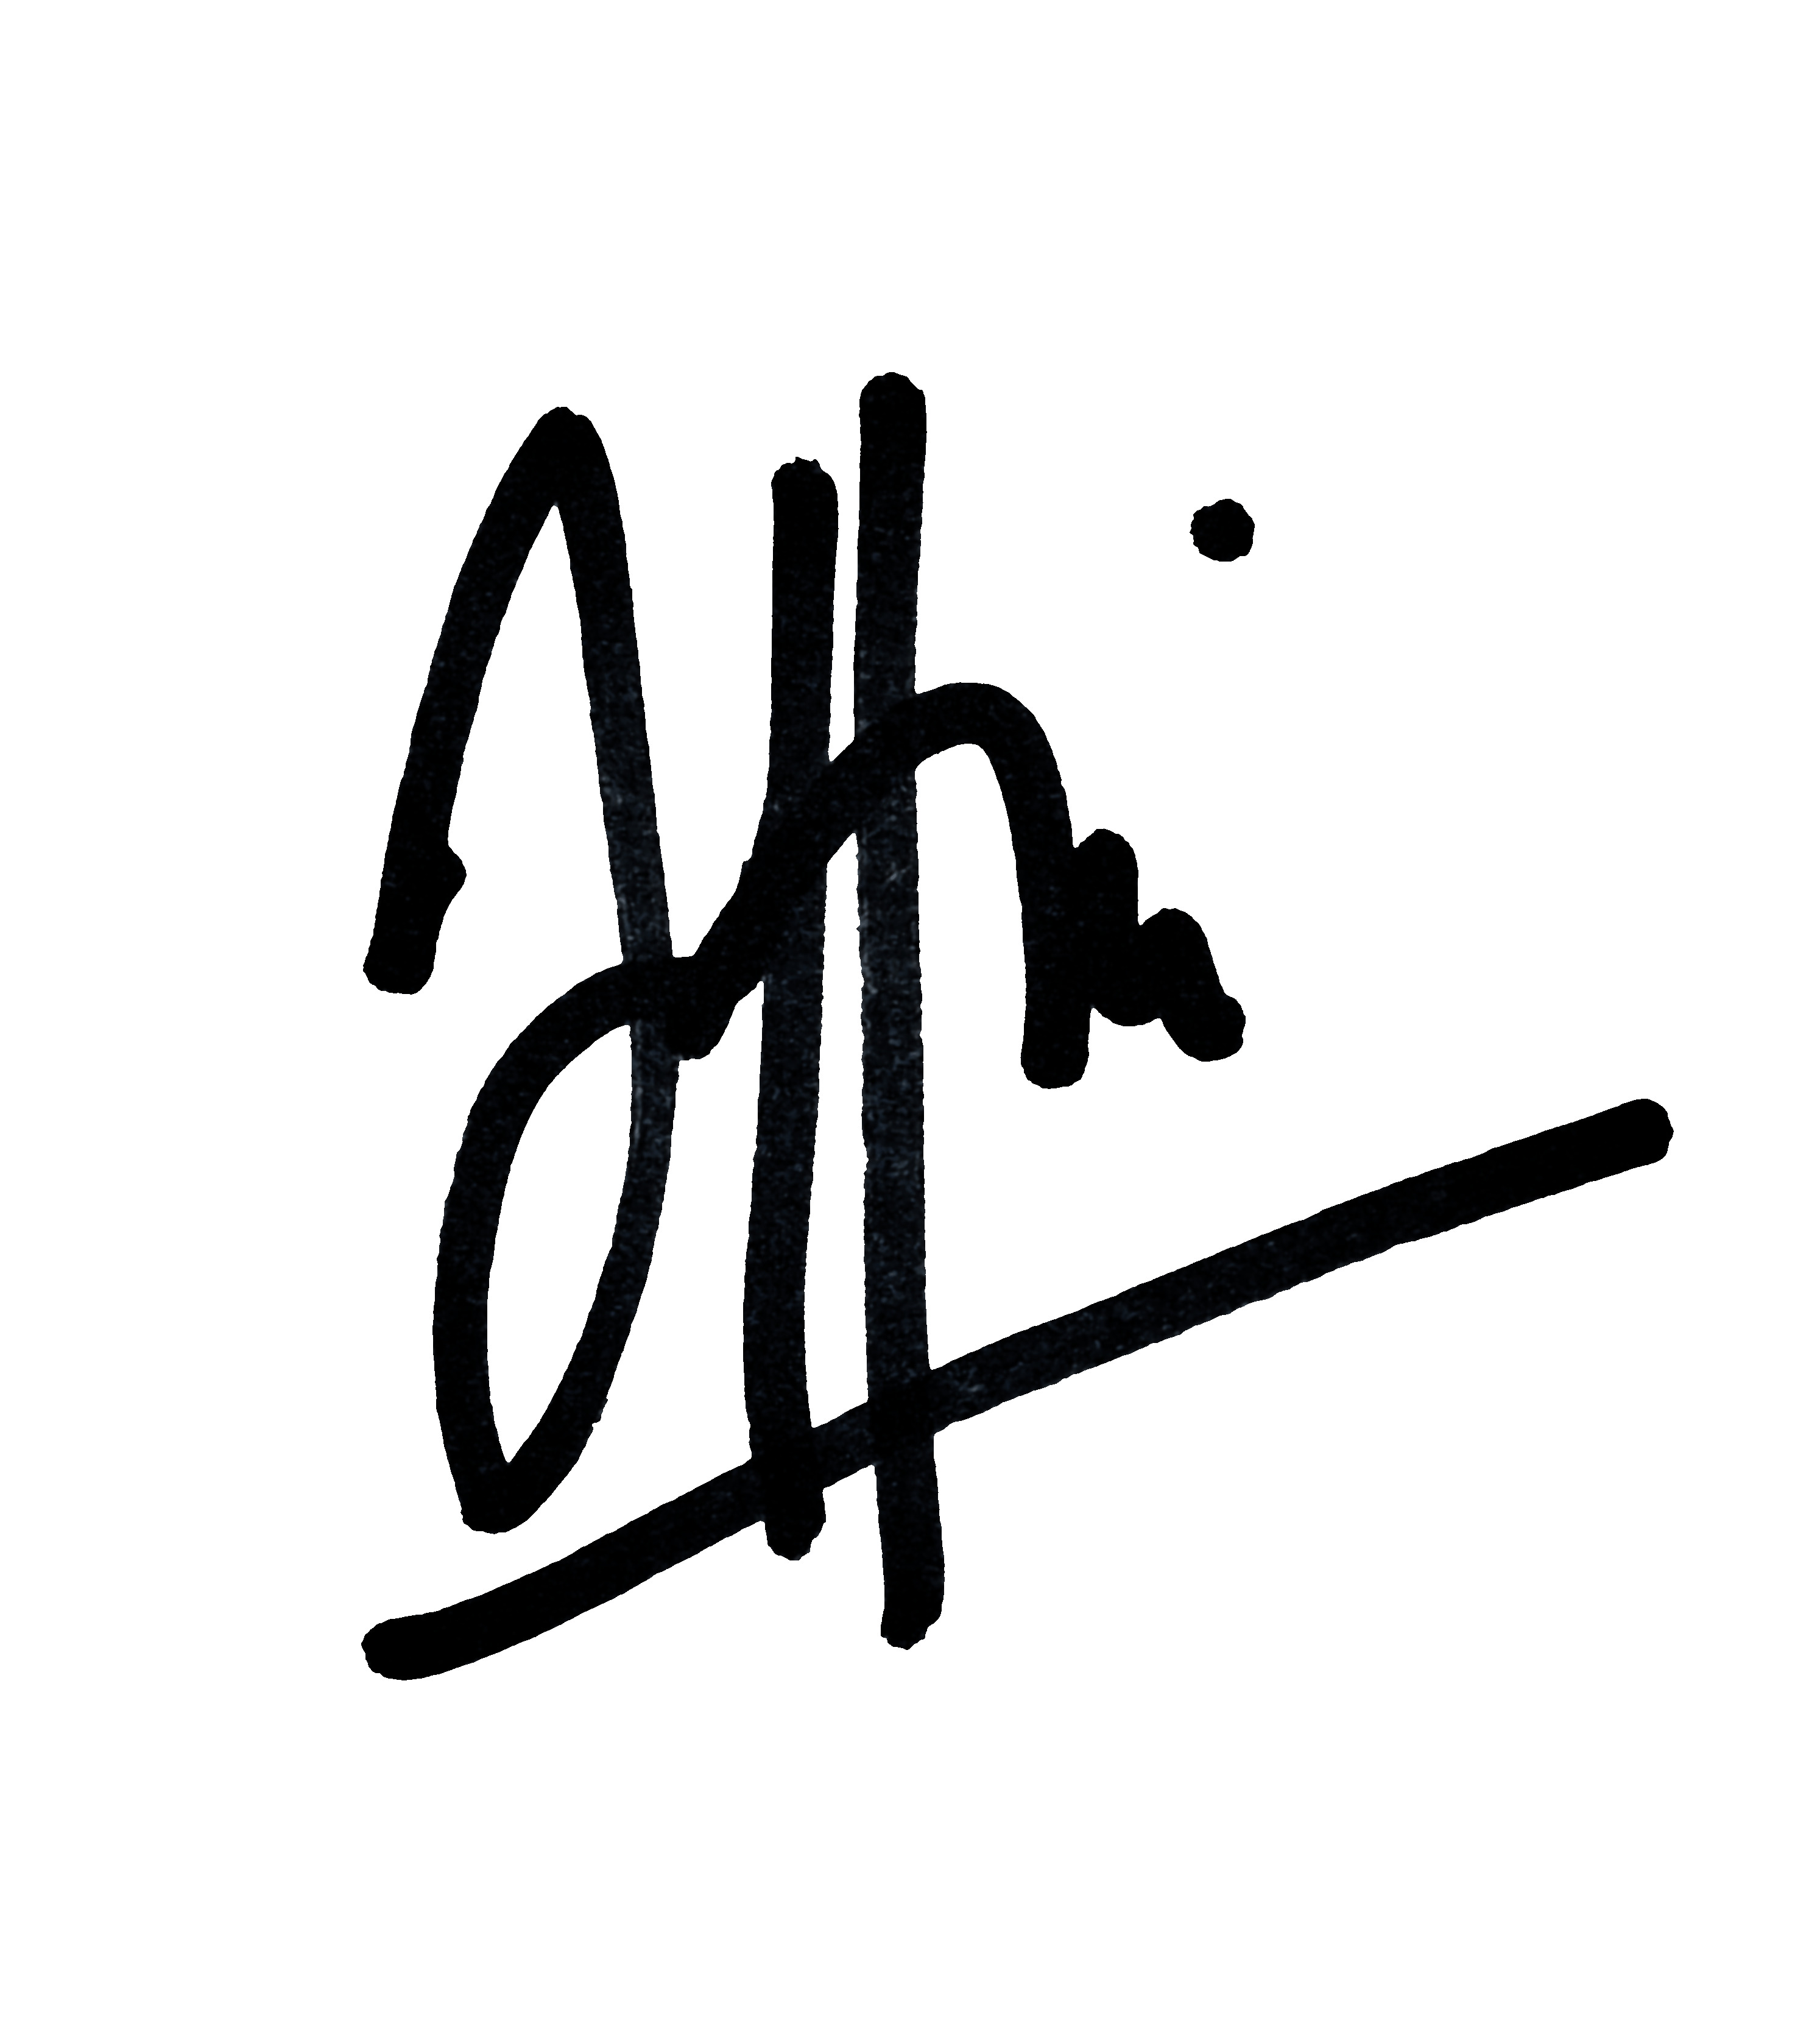
Signature of: laurent joffrin